Question: How is the history relevant to the case?
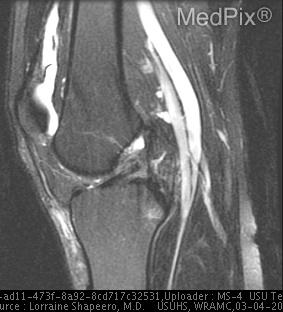
Answer: The patient's history of 47 y/o female status/post-skiing accident in which the patient’s right knee was clipped by a snowboarder while her leg was planted and internally rotated. is key in understanding the case.